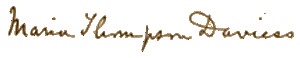
Signature of: maria thompson daviess